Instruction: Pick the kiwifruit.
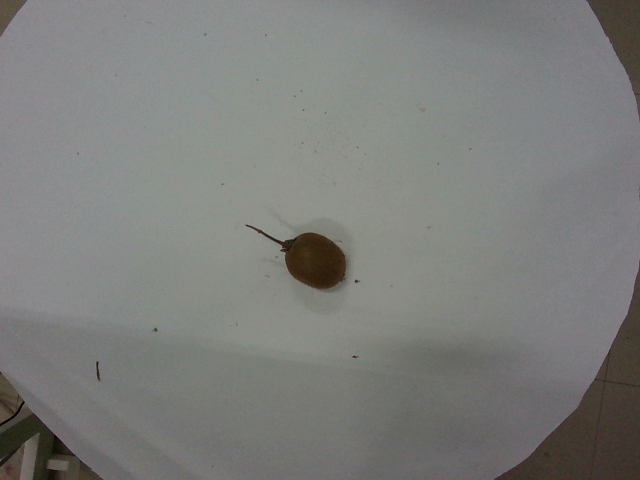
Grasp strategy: vertical